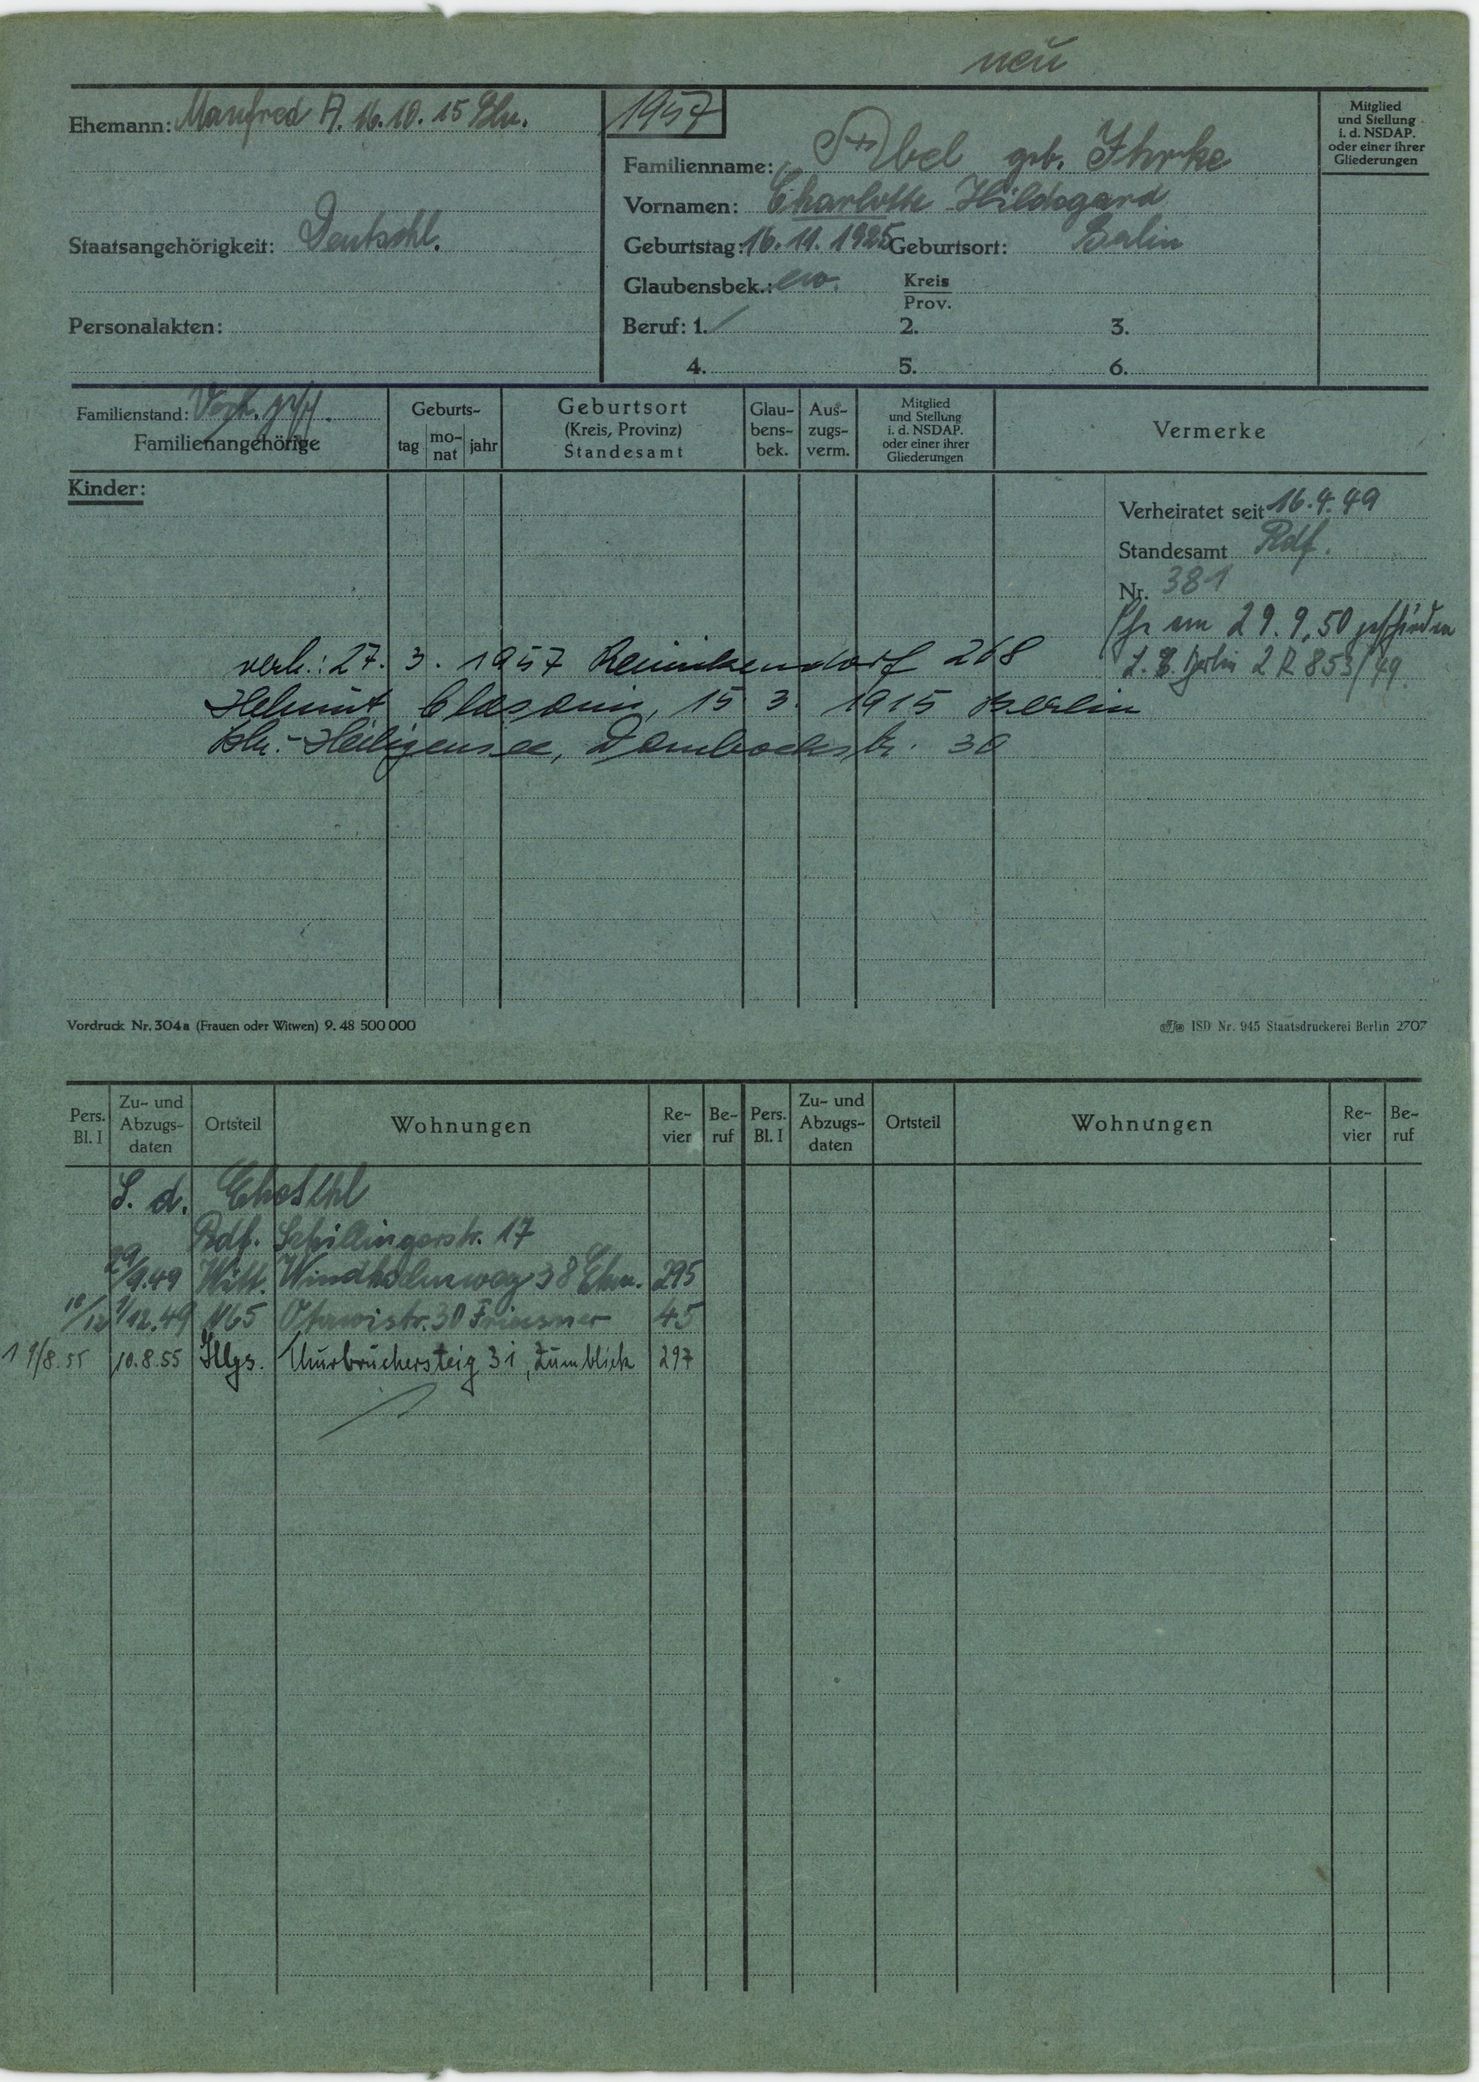
Abel geb. Ihrke